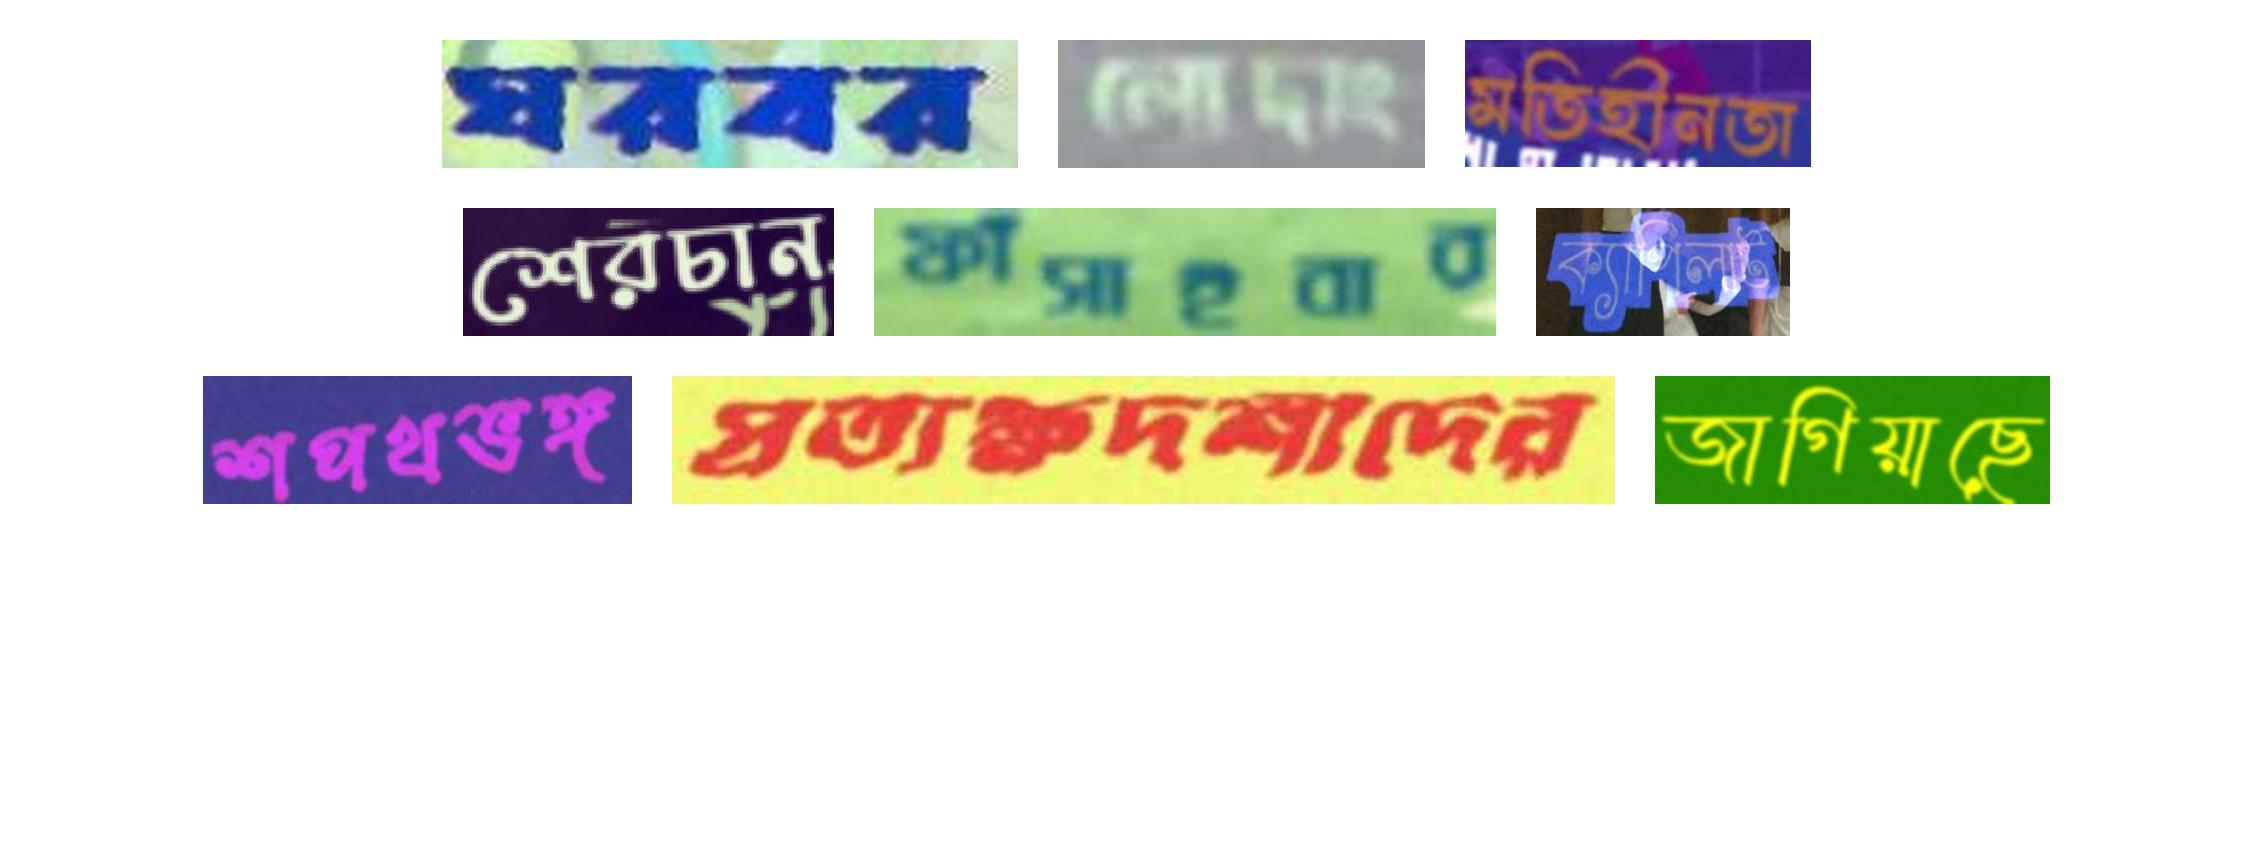
ঘরবর লোদাং মতিহীনতা
শেরচান ফাঁসাইবার ক্যাপিলাট
শপথভঙ্গ প্রত্যক্ষদর্শীদের জাগিয়াছে